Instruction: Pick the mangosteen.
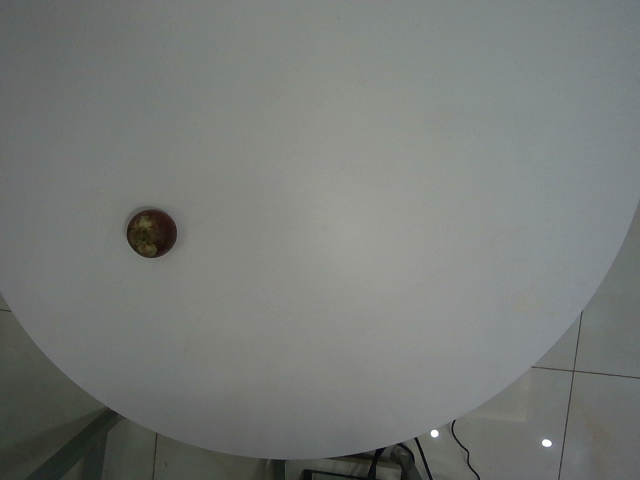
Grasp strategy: vertical